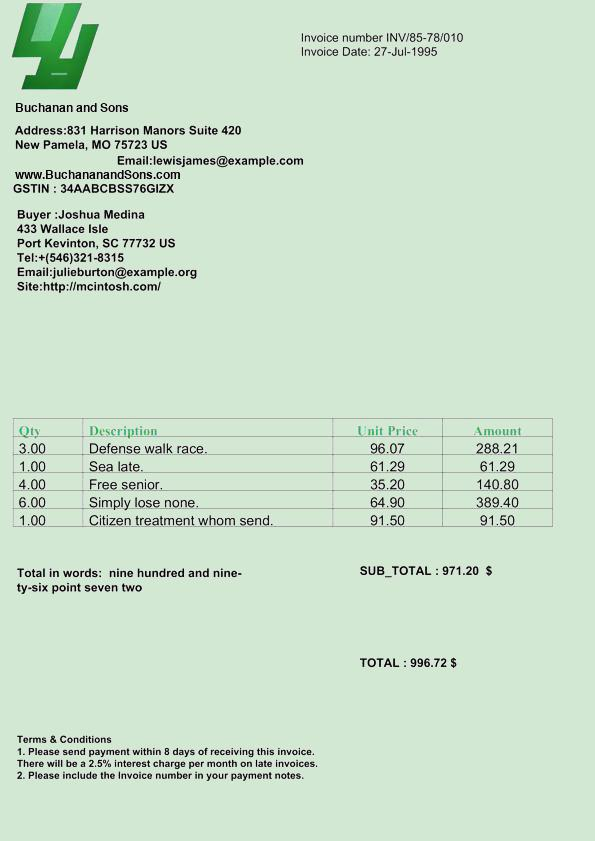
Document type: Invoice